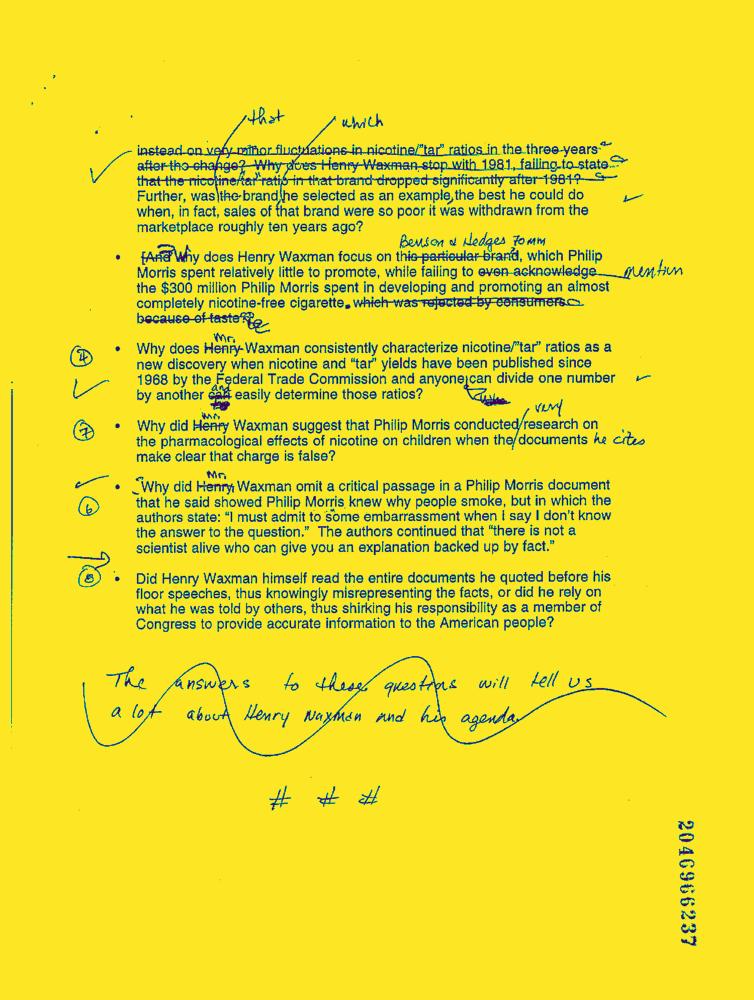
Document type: News-Article